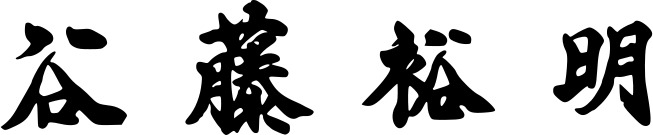
Signature of: hiroaki tanifuji